Question: In what way does the history help explain the case?
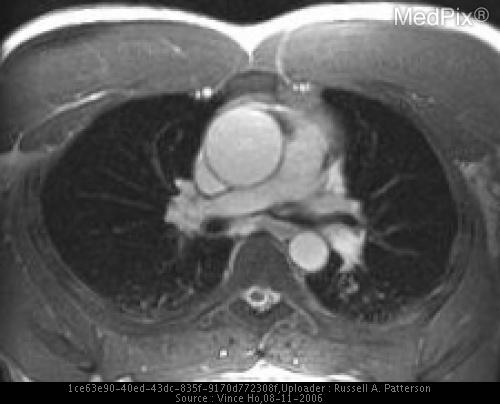
Answer: The patient's history of 38-year-old man with heart murmur on physical exam. is key in understanding the case.